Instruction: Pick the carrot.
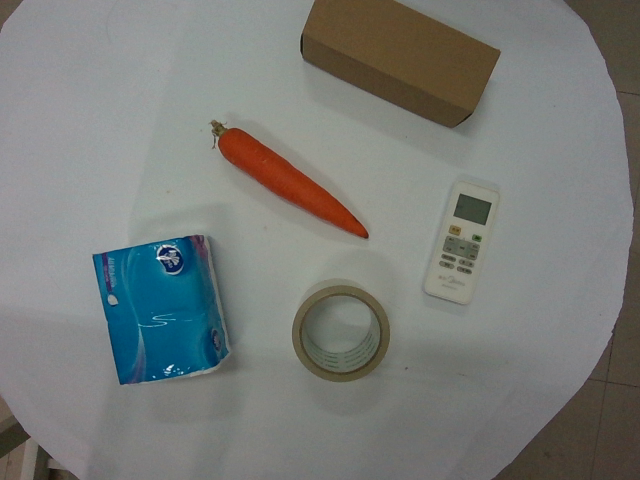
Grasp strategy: vertical